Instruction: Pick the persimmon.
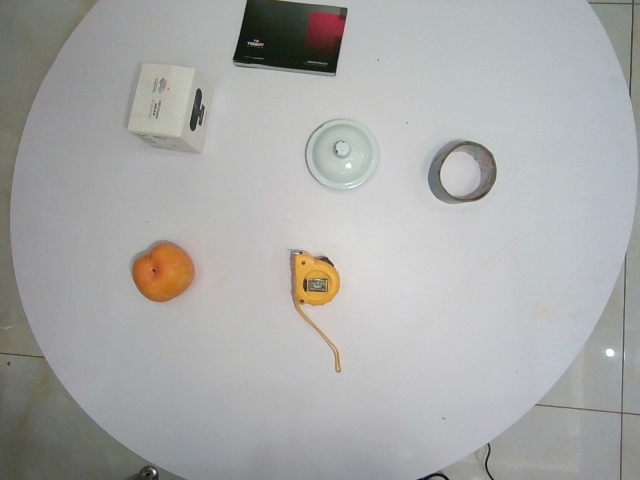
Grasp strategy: vertical